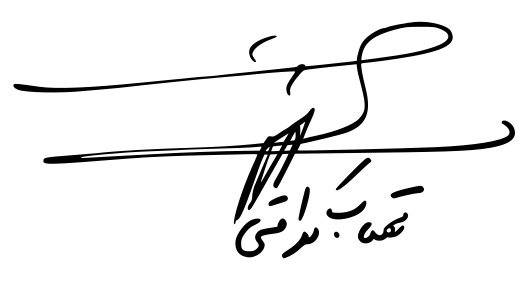
Signature of: mahtab keramati